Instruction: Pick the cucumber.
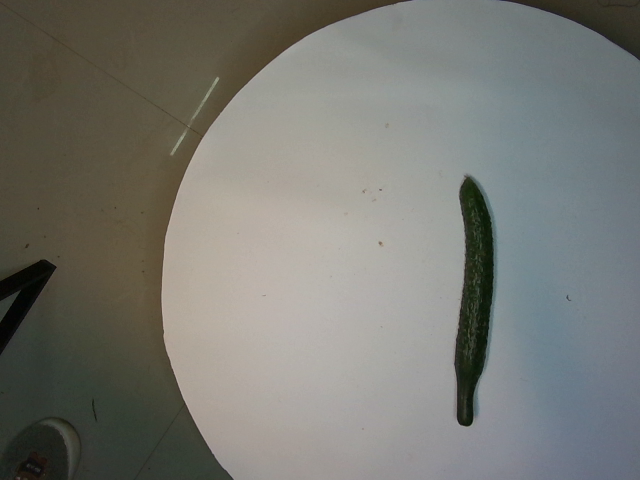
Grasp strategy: vertical